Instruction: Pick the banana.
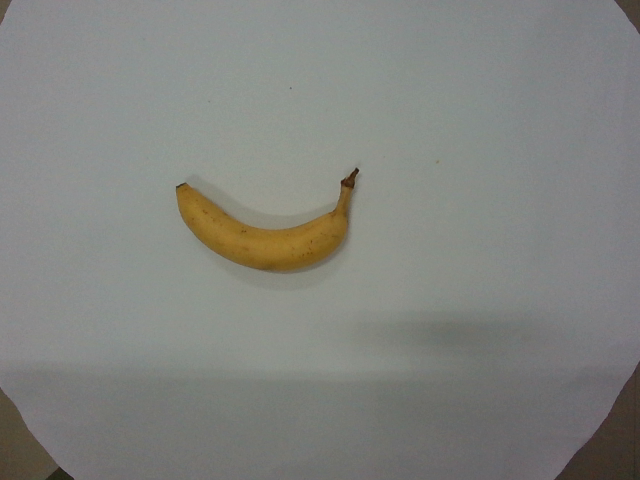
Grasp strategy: vertical